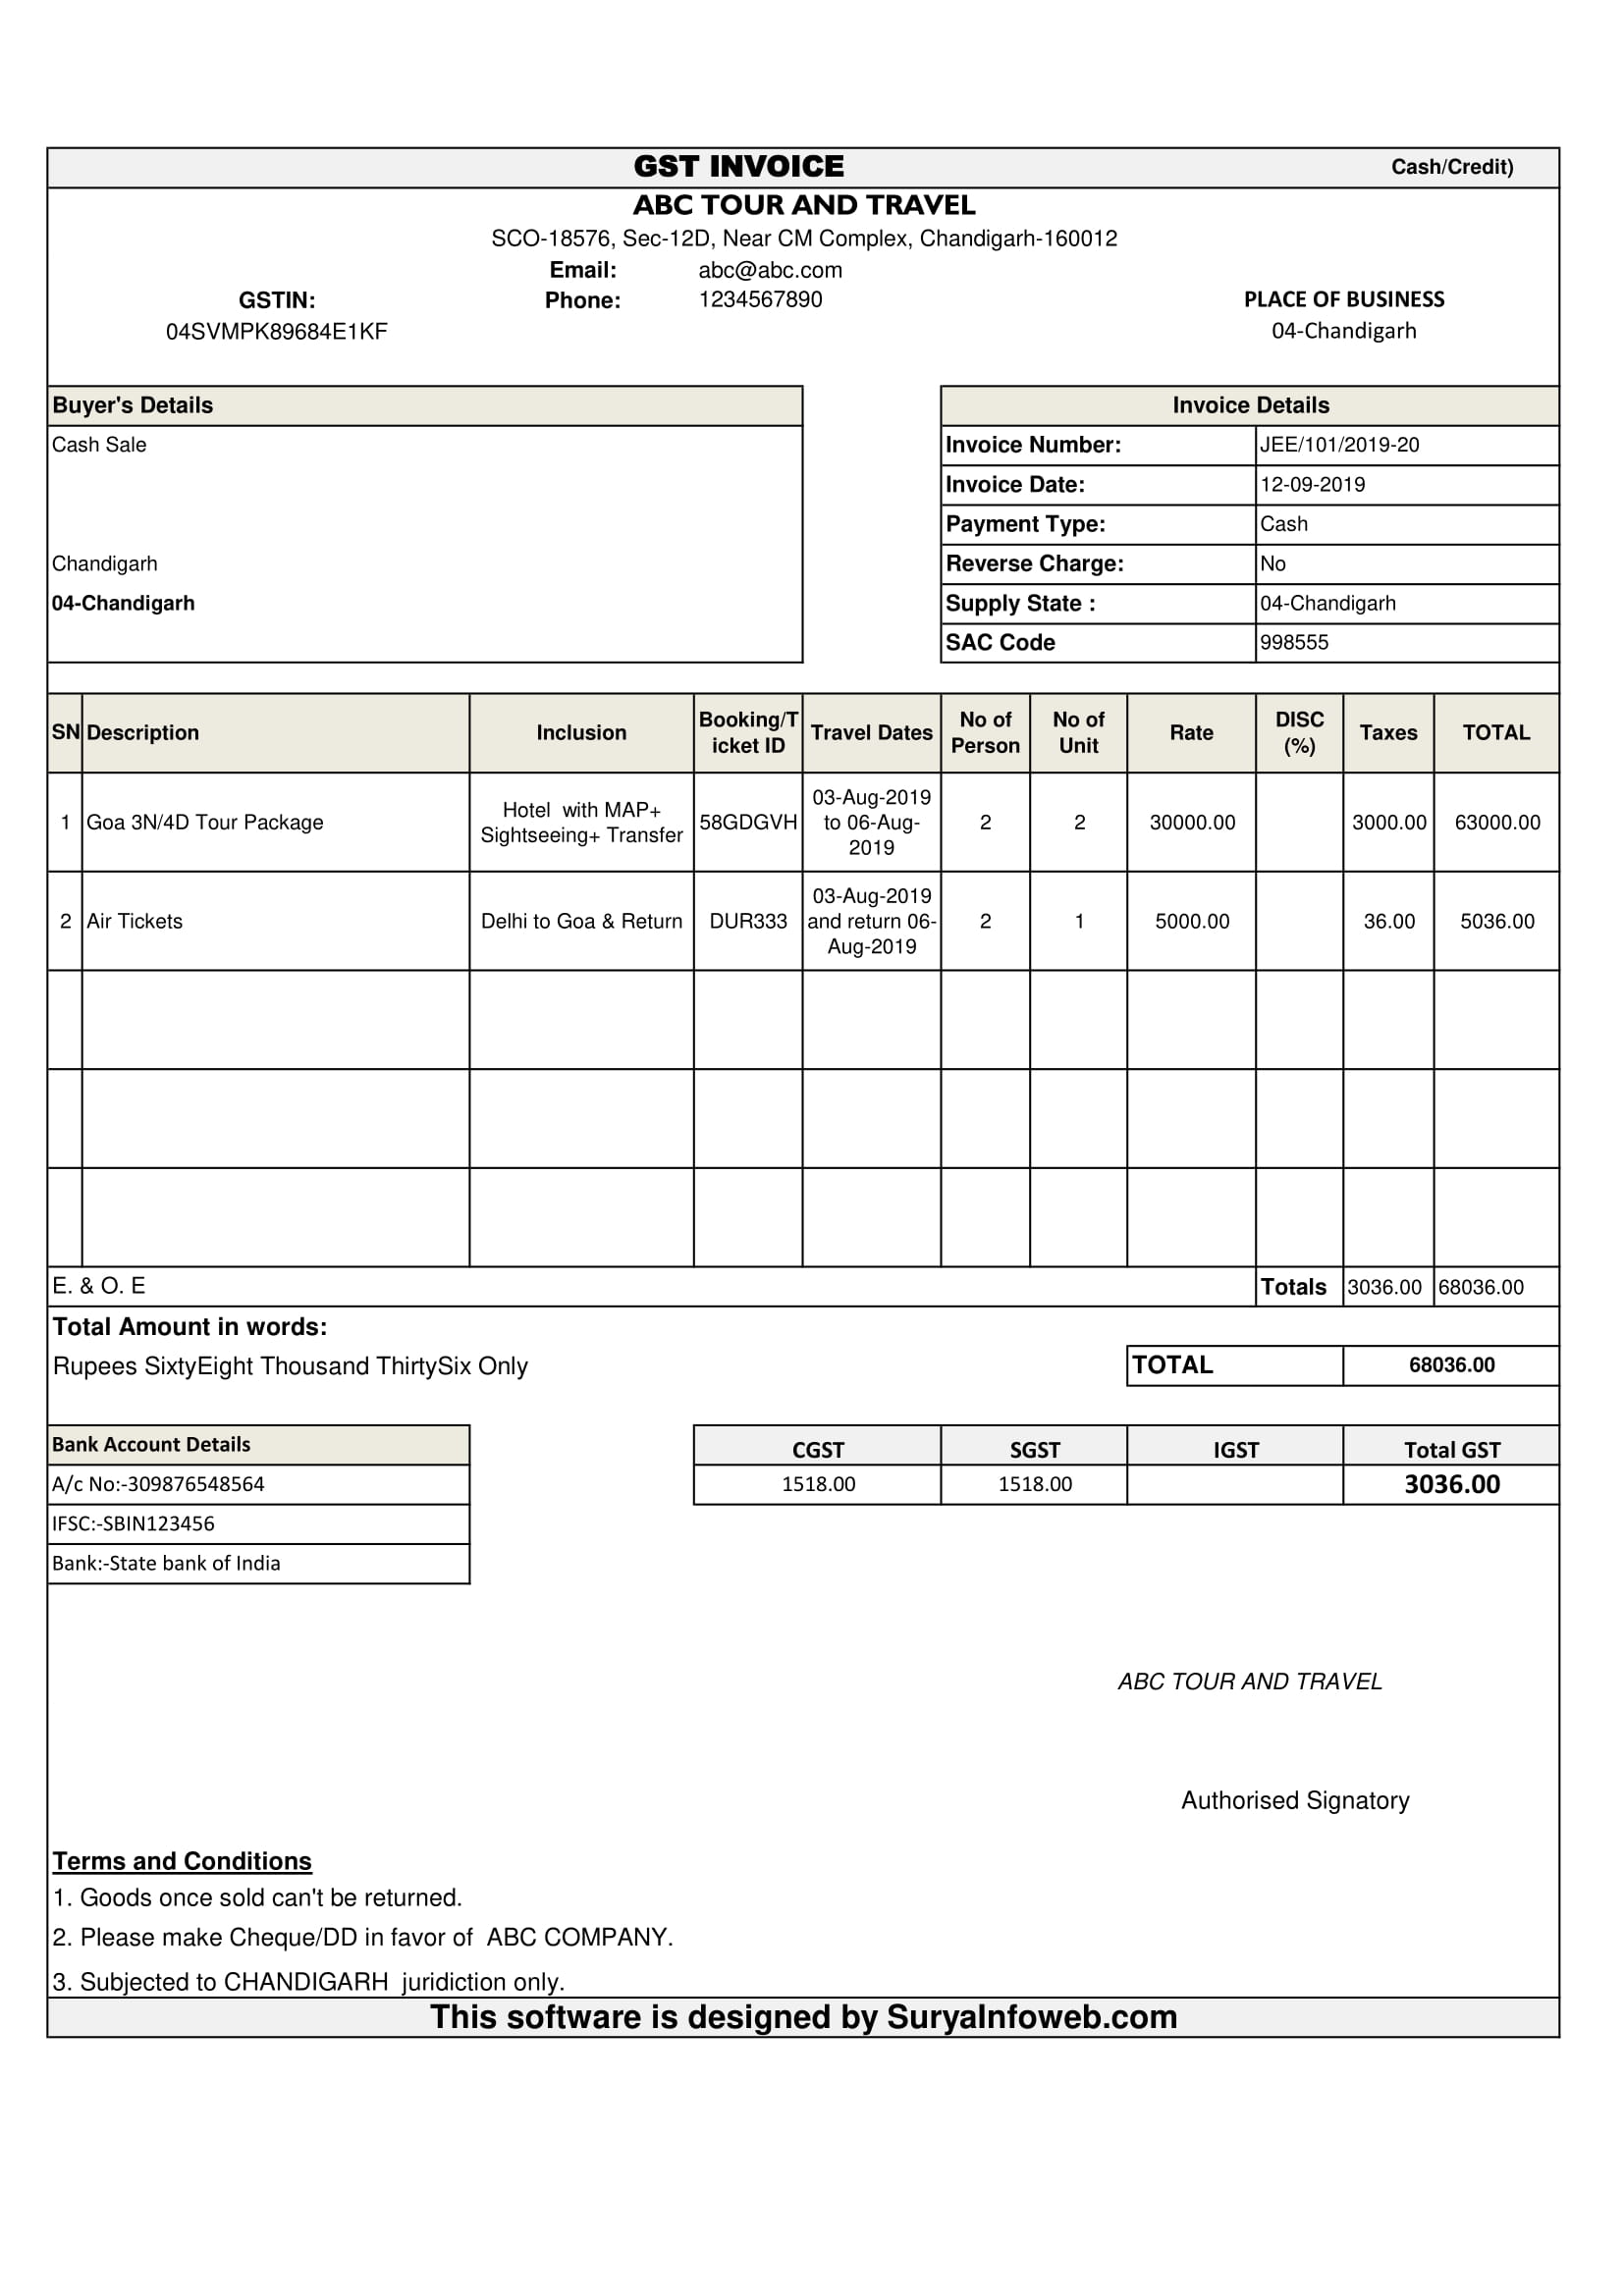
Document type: Invoice